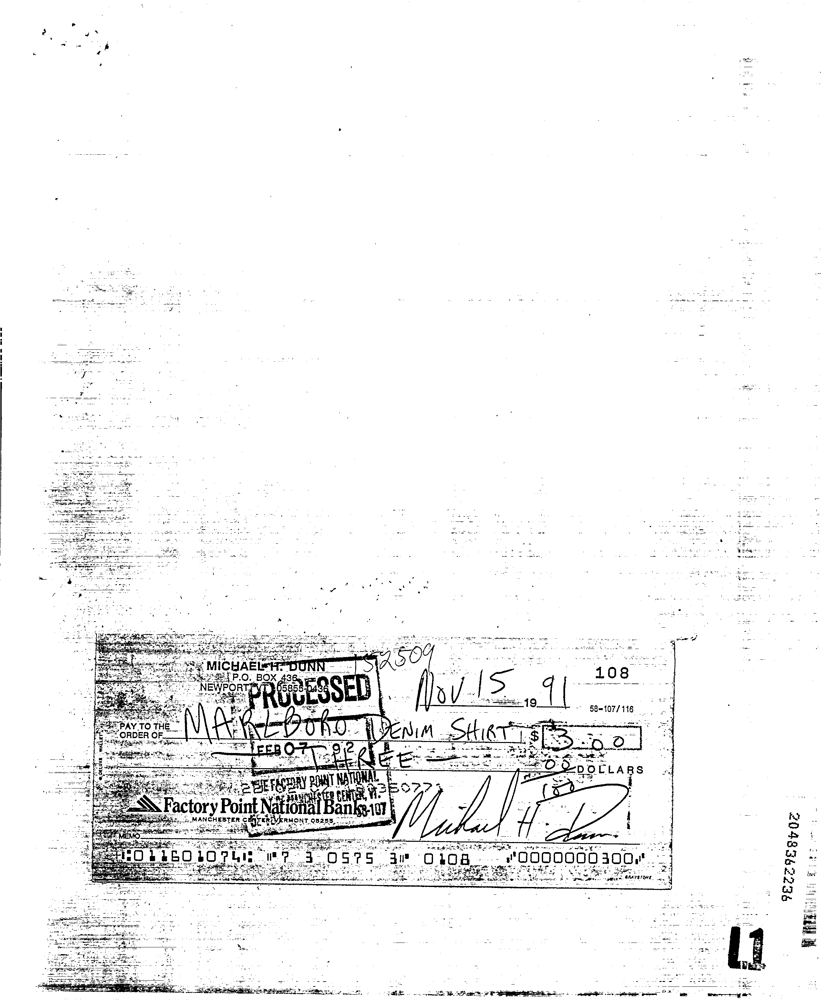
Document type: Invoice